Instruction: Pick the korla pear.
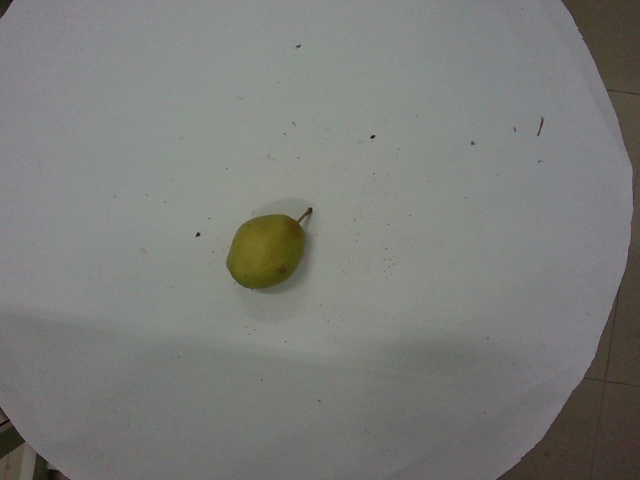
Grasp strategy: vertical